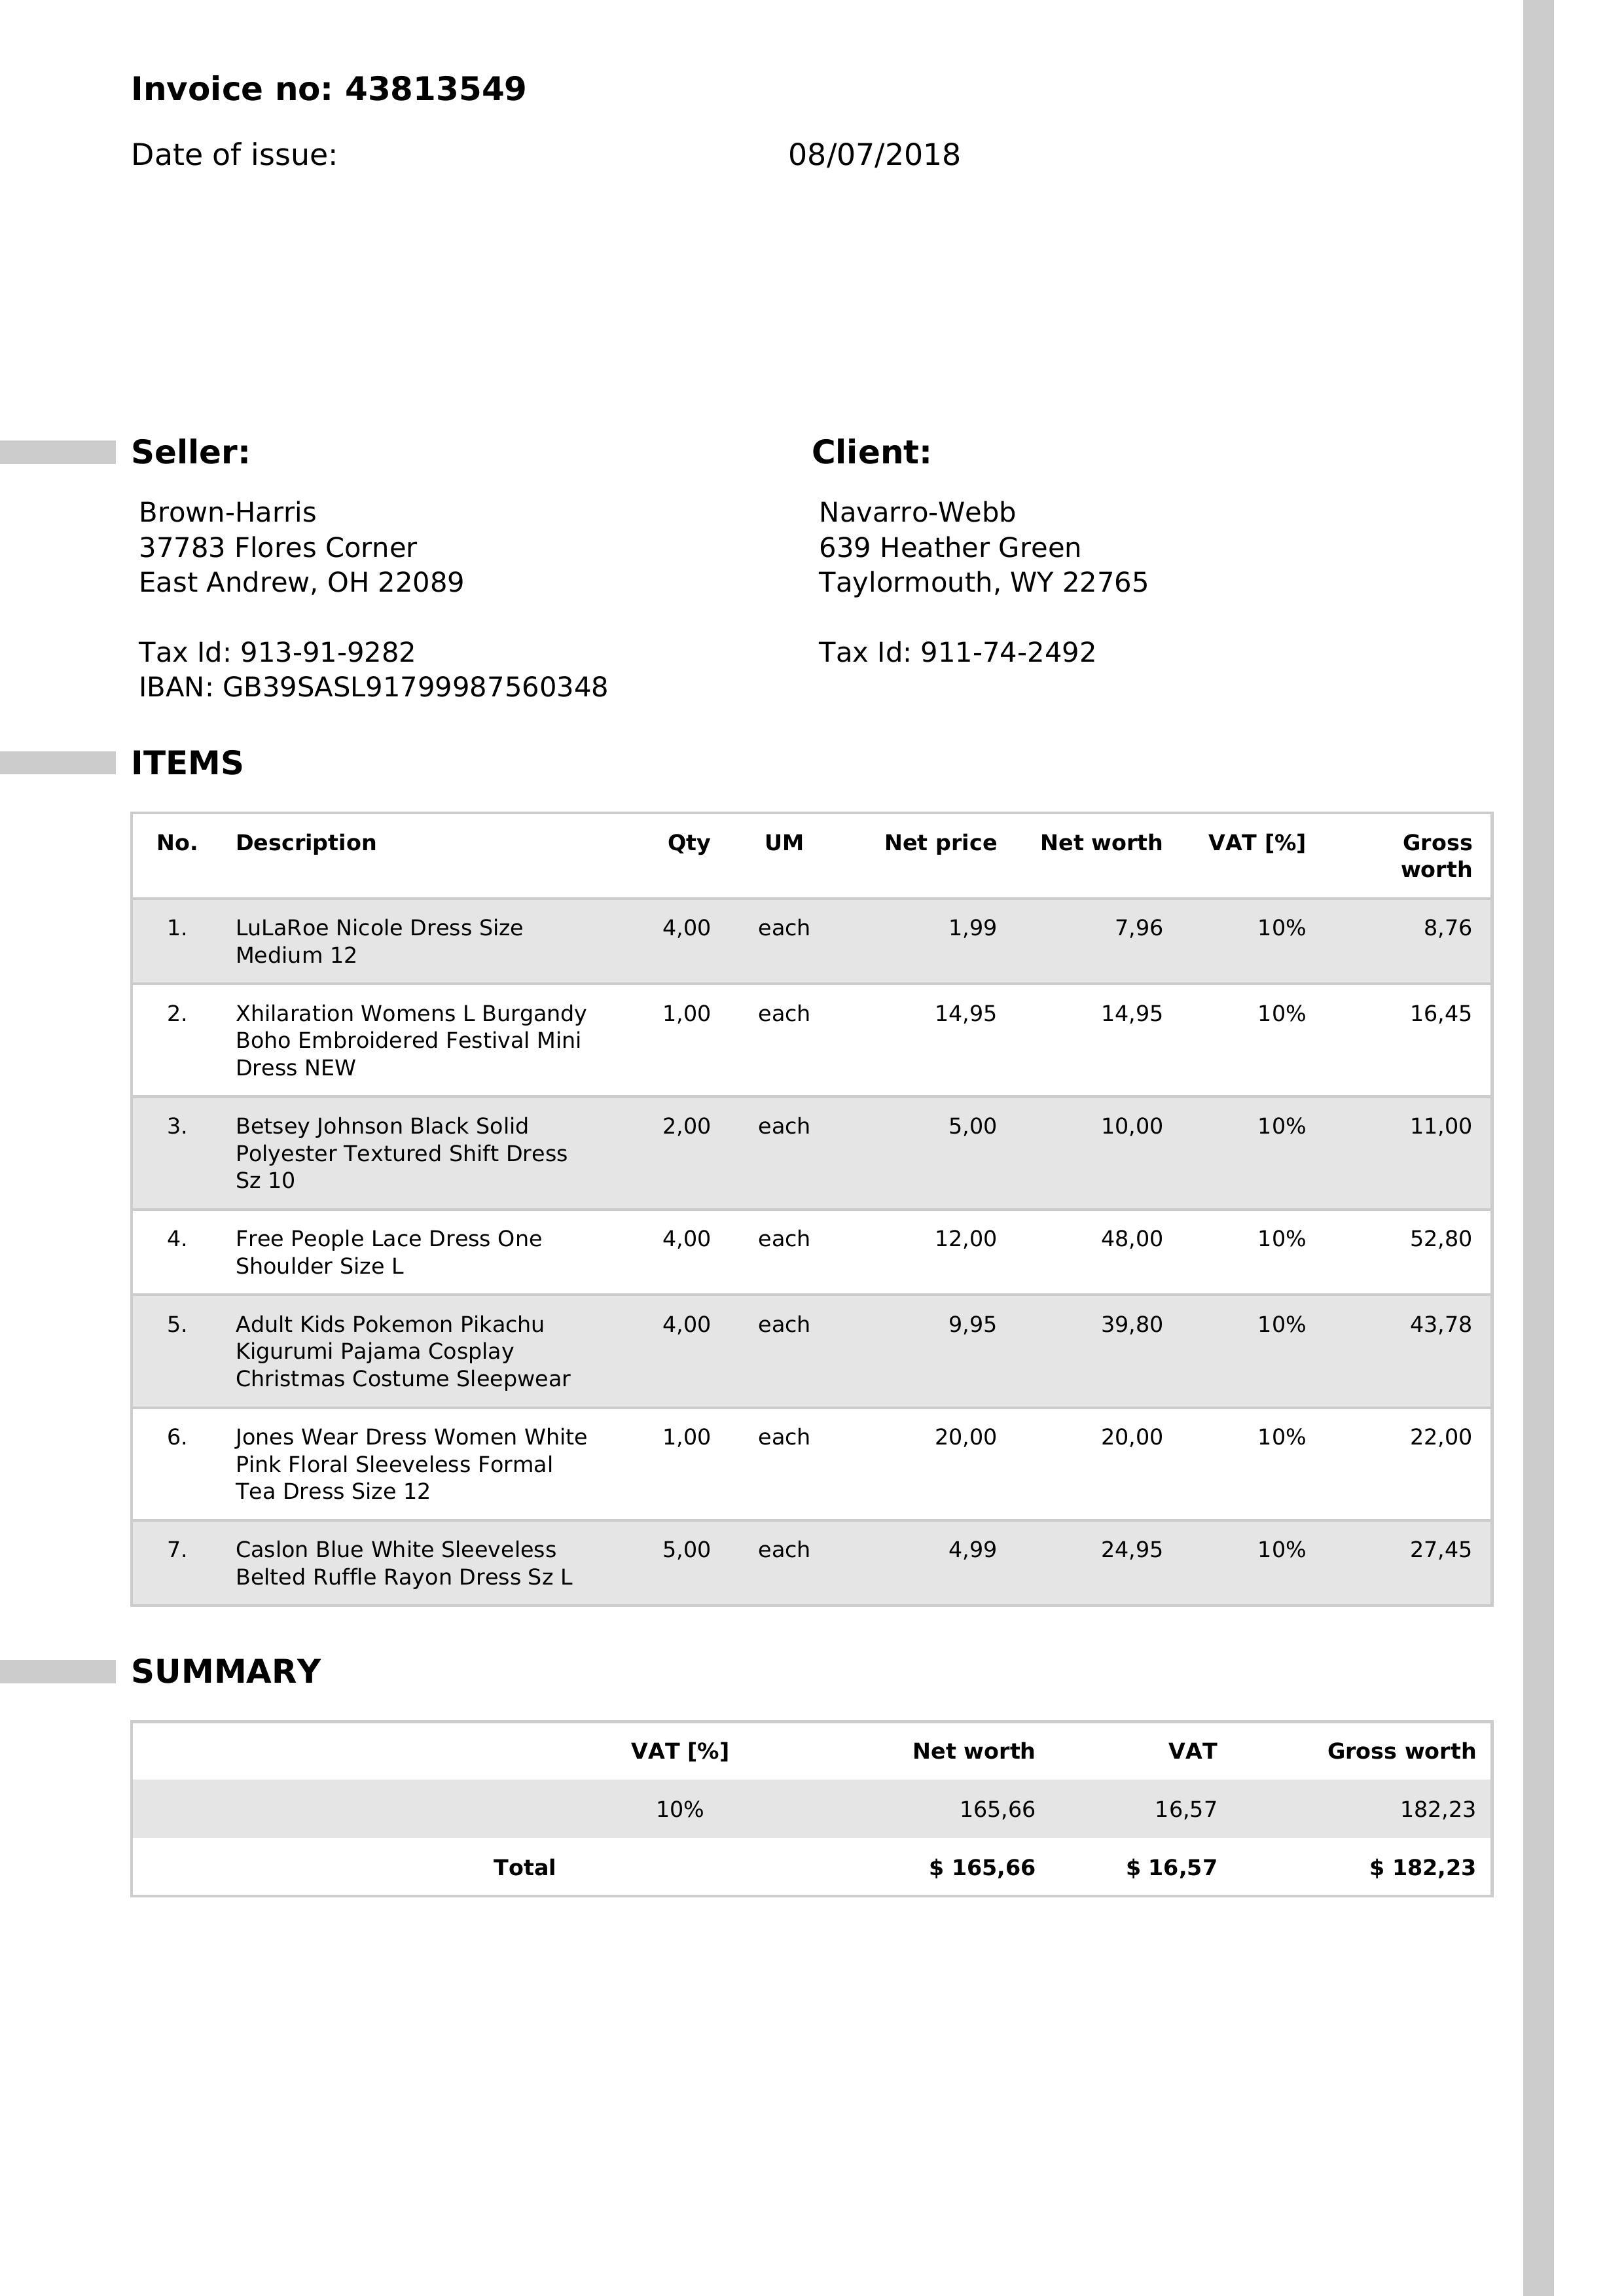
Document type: Invoice